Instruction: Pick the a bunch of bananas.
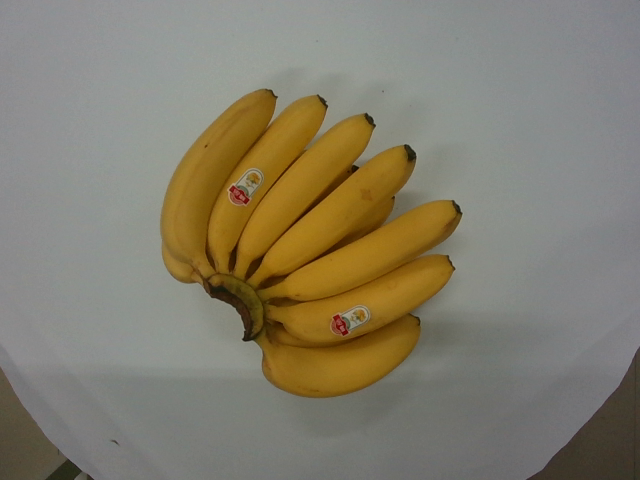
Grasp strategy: vertical